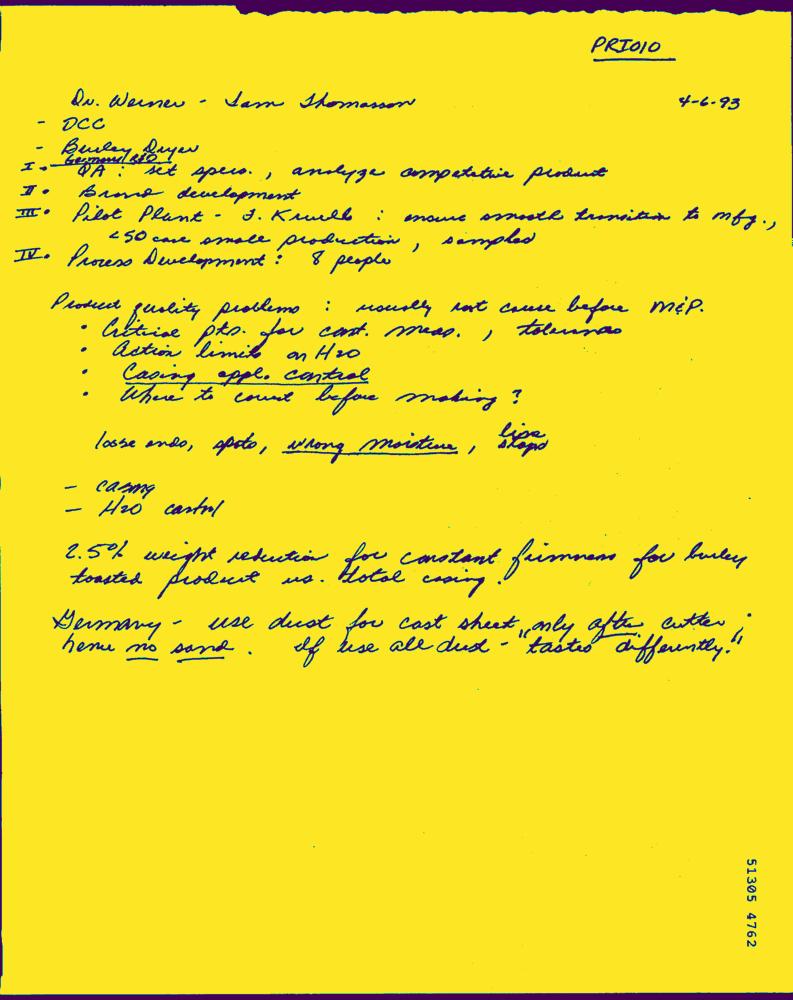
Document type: Hand-Written